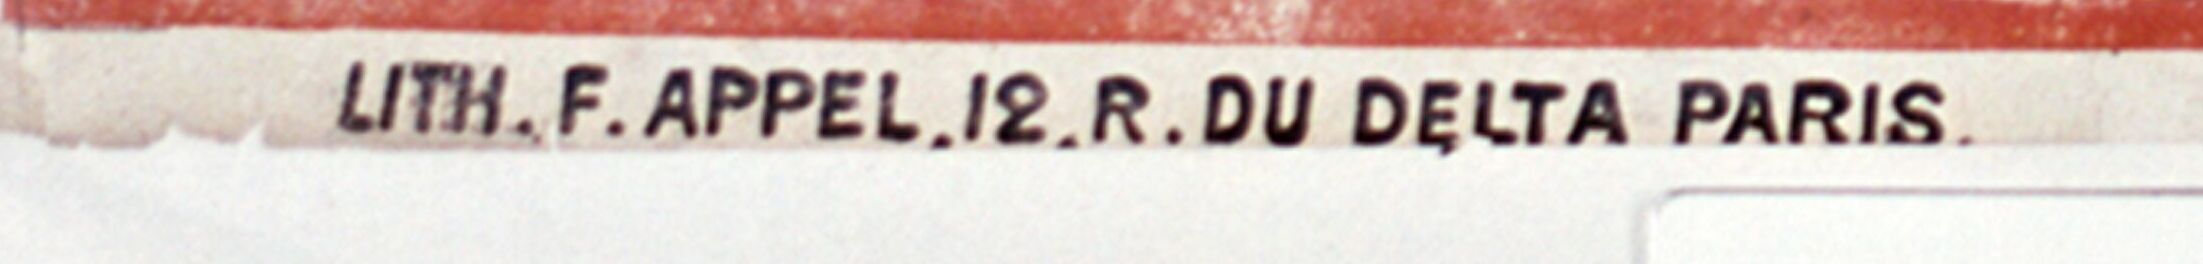
Signature of: françois antoine appel